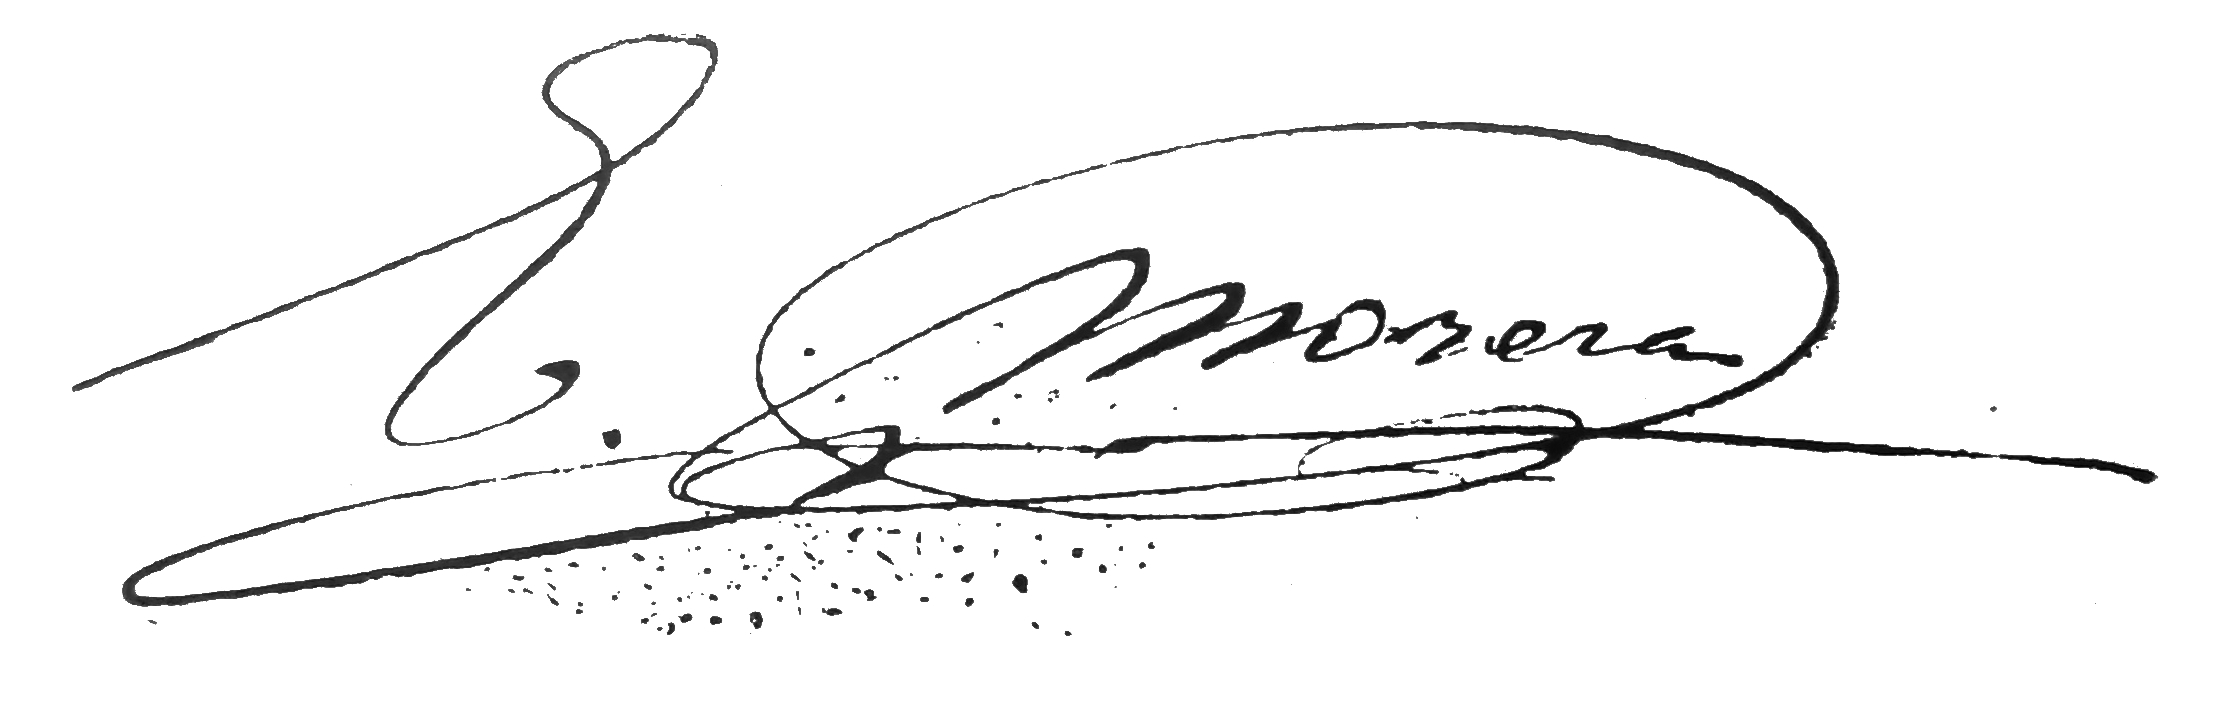
Signature of: enric morera i viura